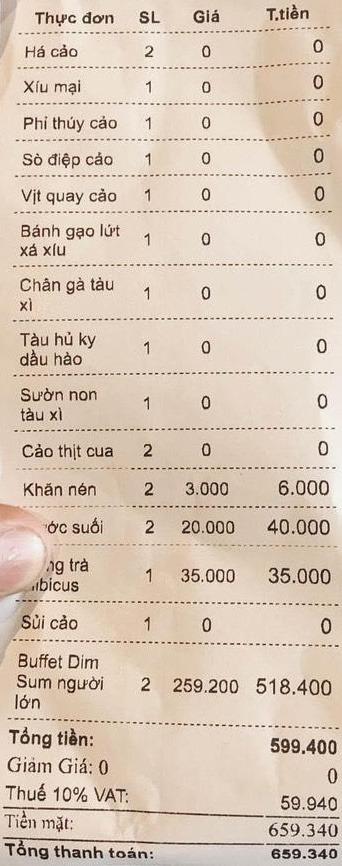
<table>
<tr>
<th>Thực đơn</th>
<th>SL</th>
<th>Giá</th>
<th>T.tiền</th>
</tr>
<tr>
<td>Há cảo</td>
<td>2</td>
<td>0</td>
<td>0</td>
</tr>
<tr>
<td>Xíu mại</td>
<td>1</td>
<td>0</td>
<td>0</td>
</tr>
<tr>
<td>Phi thúy cáo</td>
<td>1</td>
<td>0</td>
<td>0</td>
</tr>
<tr>
<td>Sò điệp cảo</td>
<td>1</td>
<td>0</td>
<td>0</td>
</tr>
<tr>
<td>Vịt quay cảo</td>
<td>1</td>
<td>0</td>
<td>0</td>
</tr>
<tr>
<td>Bánh gạo lứt xá xíu</td>
<td>1</td>
<td>0</td>
<td>0</td>
</tr>
<tr>
<td>Chân gà tàu xì</td>
<td>1</td>
<td>0</td>
<td>0</td>
</tr>
<tr>
<td>Tàu hủ ky dầu hào</td>
<td>1</td>
<td>0</td>
<td>0</td>
</tr>
<tr>
<td>Sườn non tàu xì</td>
<td>1</td>
<td>0</td>
<td>0</td>
</tr>
<tr>
<td>Cảo thịt cua</td>
<td>2</td>
<td>0</td>
<td>0</td>
</tr>
<tr>
<td>Khăn nên</td>
<td>2</td>
<td>3.000</td>
<td>6.000</td>
</tr>
<tr>
<td>Nước suối</td>
<td>2</td>
<td>20.000</td>
<td>40.000</td>
</tr>
<tr>
<td>Hồng trà Hibiscus</td>
<td>1</td>
<td>35.000</td>
<td>35.000</td>
</tr>
<tr>
<td>Sủi cảo</td>
<td>1</td>
<td>0</td>
<td>0</td>
</tr>
<tr>
<td>Buffet Dim Sum người lớn</td>
<td>2</td>
<td>259.200</td>
<td>518.400</td>
</tr>
</table>

Tổng tiền: 599.400
Giảm Giá: 0
Thuế 10% VAT: 59.940
Tiền mặt: 659.340
Tổng thanh toán: 659.340